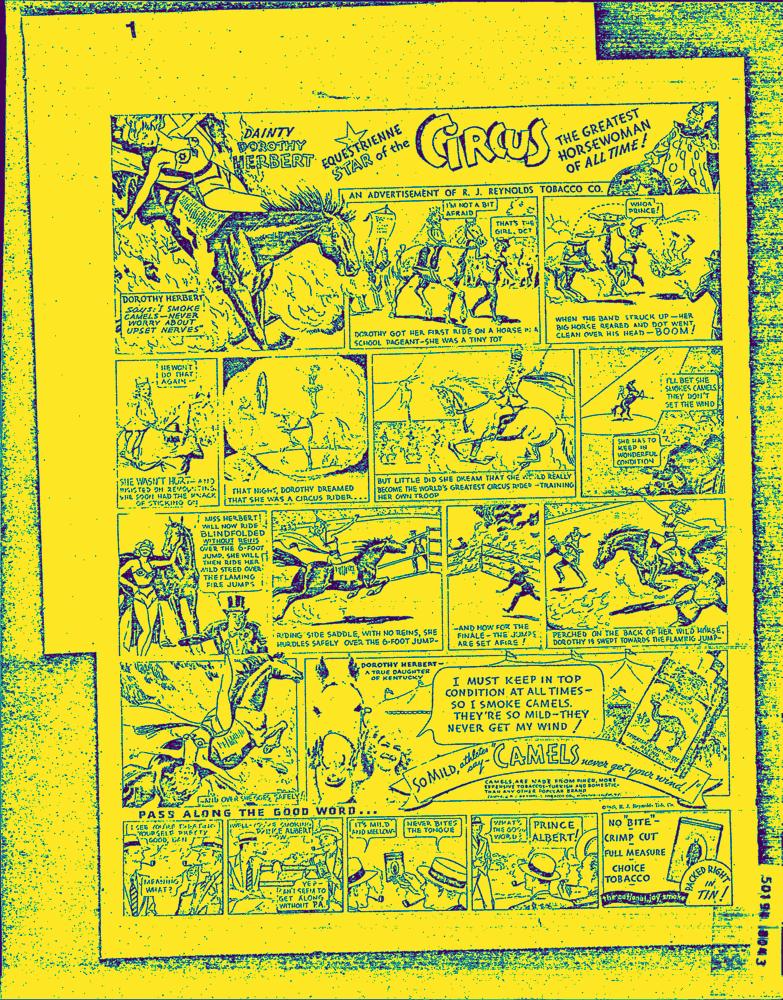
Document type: AD